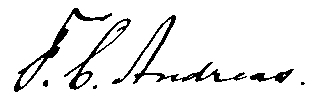
Signature of: friedrich carl andreas